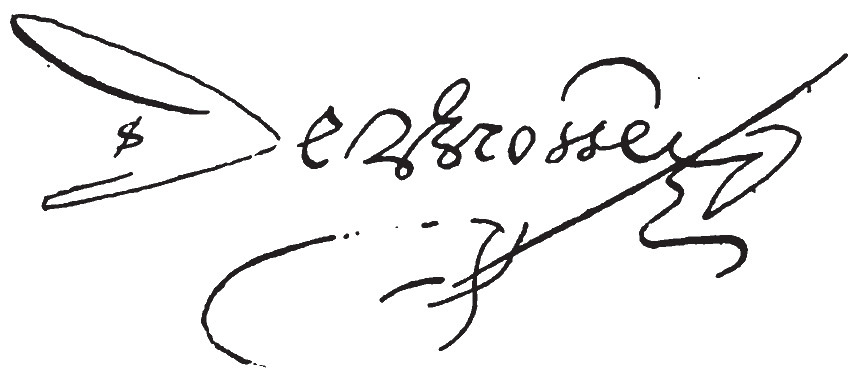
Signature of: salomon de brosse